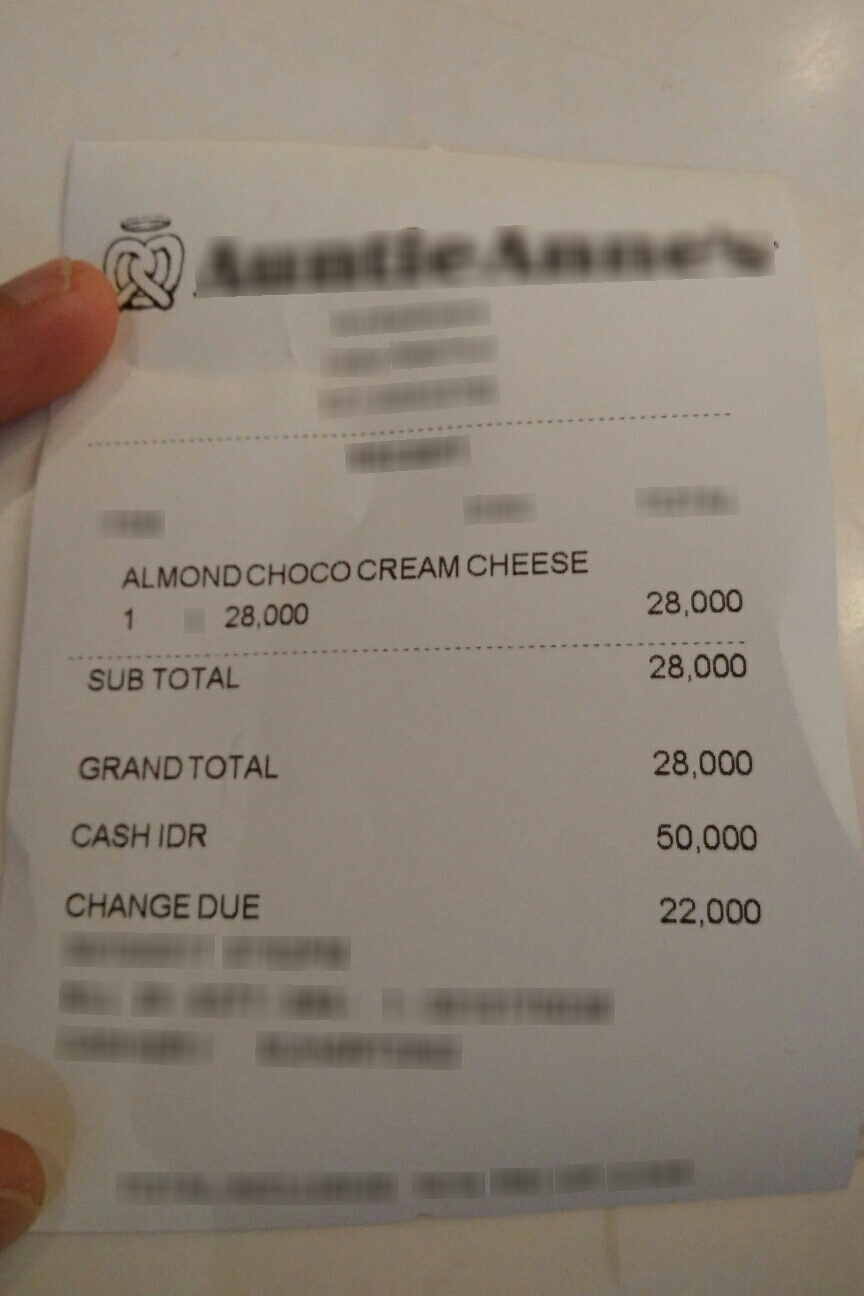
Extraction:
receipt: line_items: name: ALMOND CHOCO CREAM CHEESE
price: 28,000
qty: 1
subtotal: 28,000
total: 28,000